Question: What appears to be the issue?
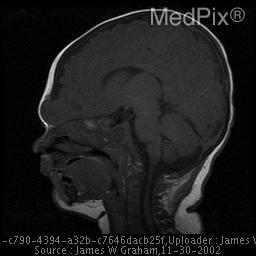
Answer: The findings suggest CT: Non-contrast CT demonstrates an extranasal soft tissue mass, contiguous with the frontal lobe, extending through an anterior cranial midline defect just above the nasal bones (fonticulus nasofrontalis).

MR: There is an extranasal soft tissue mass is continuous with the frontal lobe, iso-intense to normal brain parenchyma on T1WI, slightly higher in signal compared with normal brain parenchyma on T2WI. There is no enhancement with gadolinium.. There is no enhancement with gadolinium. The patient might have a history of 8-week-old baby boy with a glabellar area mass..